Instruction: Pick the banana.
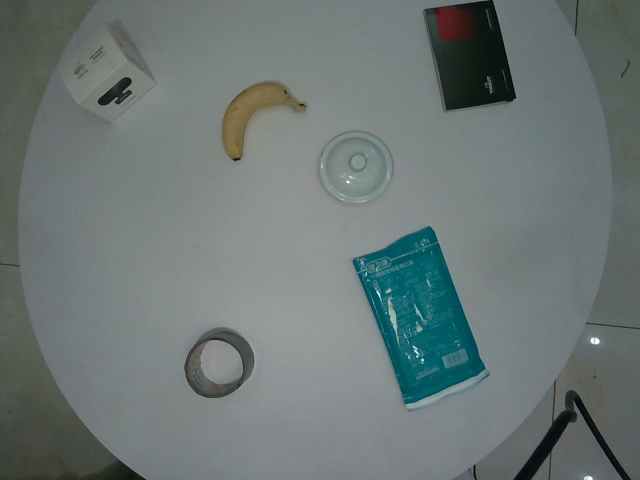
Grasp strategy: vertical